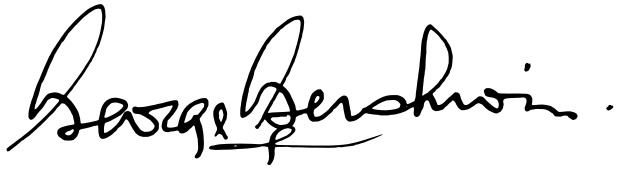
Signature of: george gershwin